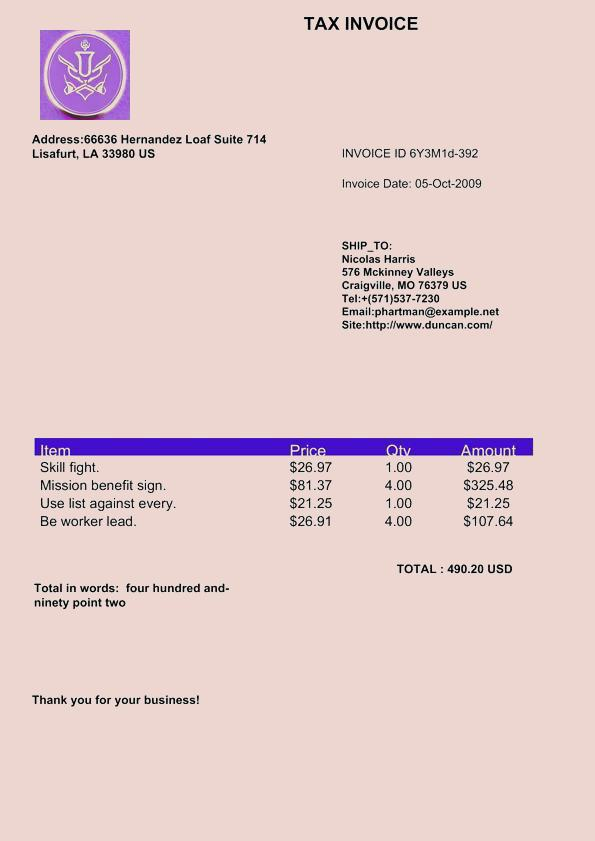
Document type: Invoice